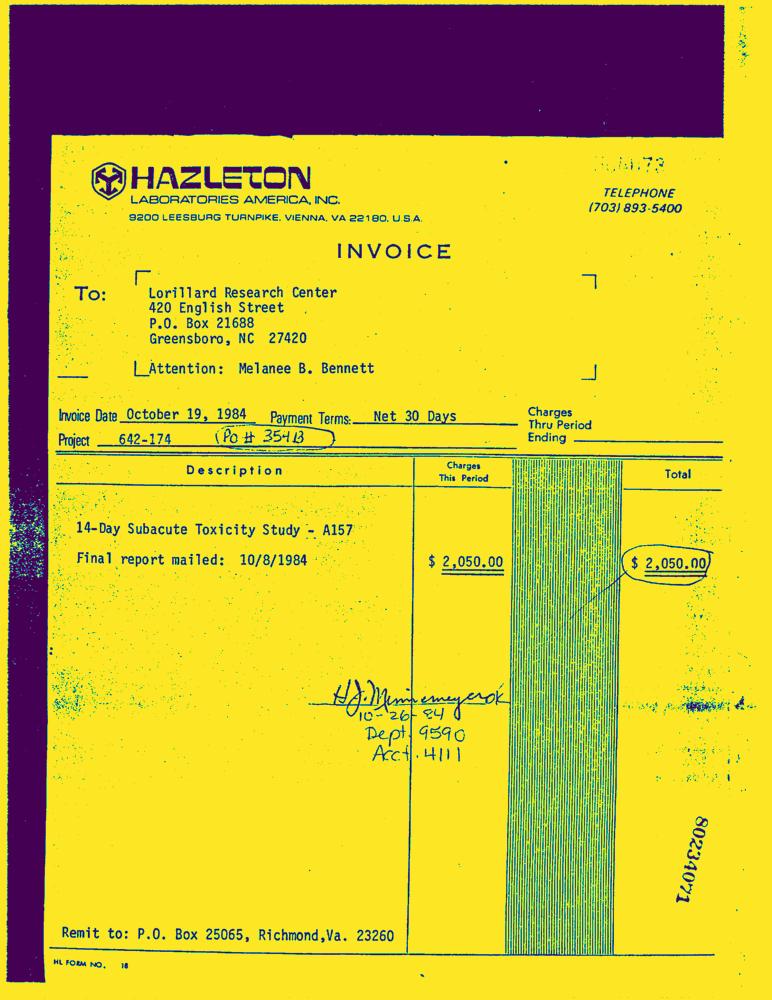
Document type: Invoice-Doc